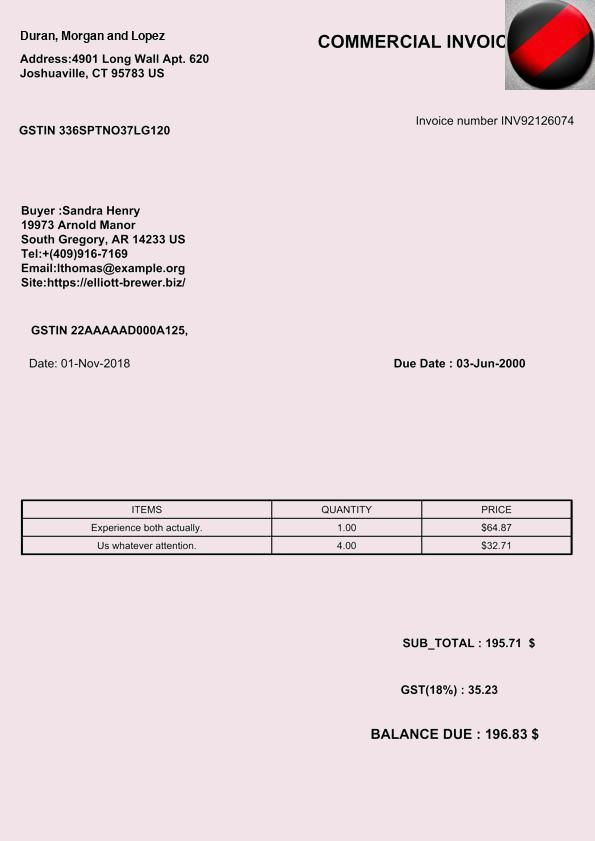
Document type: Invoice